Question: What are the imaging findings?
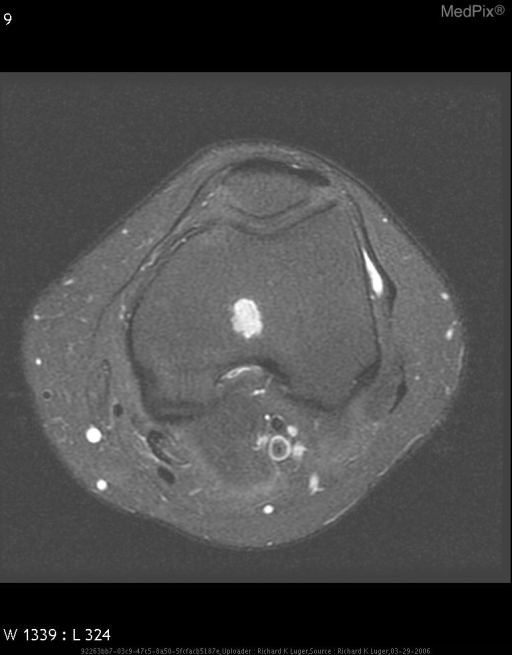
Answer: The imaging shows Radiographic images demonstrated normal anatomy.
MRI demonstrated a left MCL injury
Incidental finding on MRI demonstrated a 13x18mm mass located centrally in the left distal femoral metaphysis. It had distinct borders, did not extend to cortical bone, and was well circumscribed. There were no calcifications noted. 13x18mm lobulated mass.